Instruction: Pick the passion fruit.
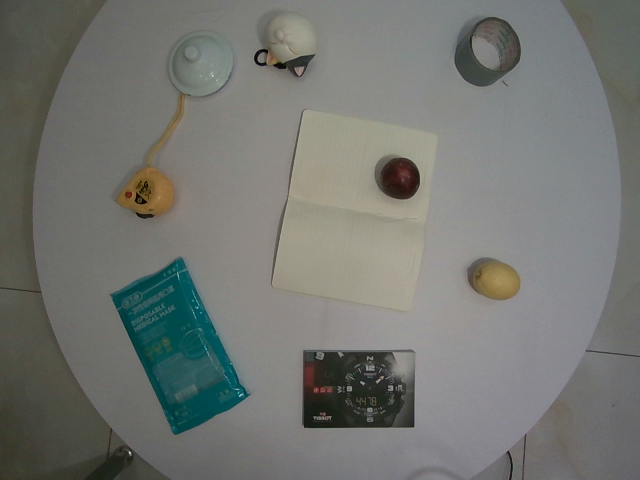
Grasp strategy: vertical